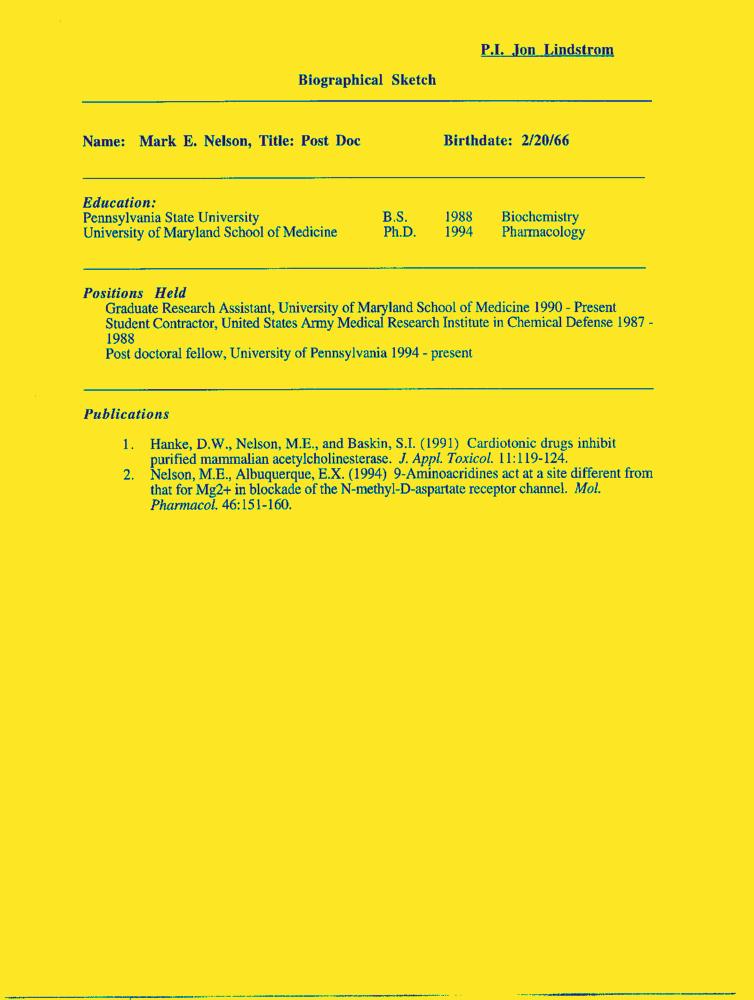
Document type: Resume-Doc